Question: How does the patient history play a role?
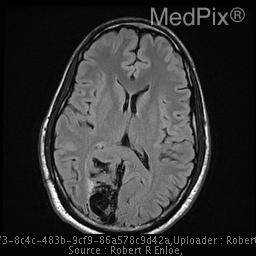
Answer: The patient's history of 26 year-old man with increasing right-sided parietal and occipital headaches is key in understanding the case.